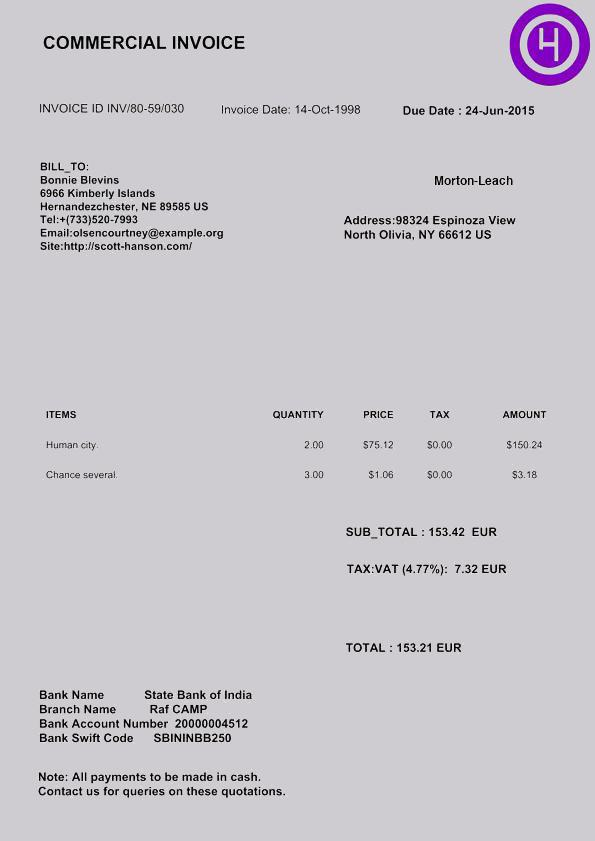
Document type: Invoice